Question: What was observed in the imaging?
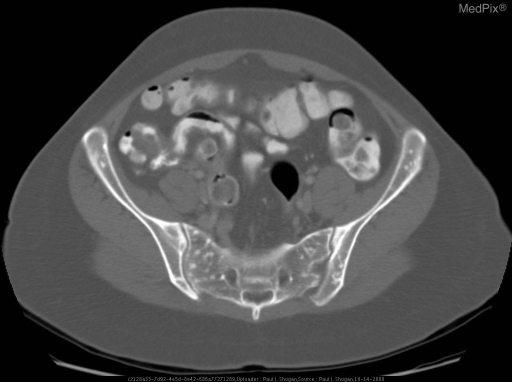
Answer: The imaging shows Patient 1: AP radiograph of the abdomen reveals multiple 2 – 3mm punctate ovoid sclerotic foci in the femurs and pelvis, clustered in a periarticular distribution.

Patient 2: CT of pelvis demonstrates multiple punctate, oblong sclerotic foci symmetrically distributed throughout the proximal feumurs and pelvis, clustered in a periarticular distribution.   No aggressive features are noted. Patient 2:  CT axial images through the pelvis demonstrates multiple punctate, oblong sclerotic foci symmetrically distributed throughout the proximal feumurs and pelvis, clustered in a periarticular distribution.   No aggressive features are noted..